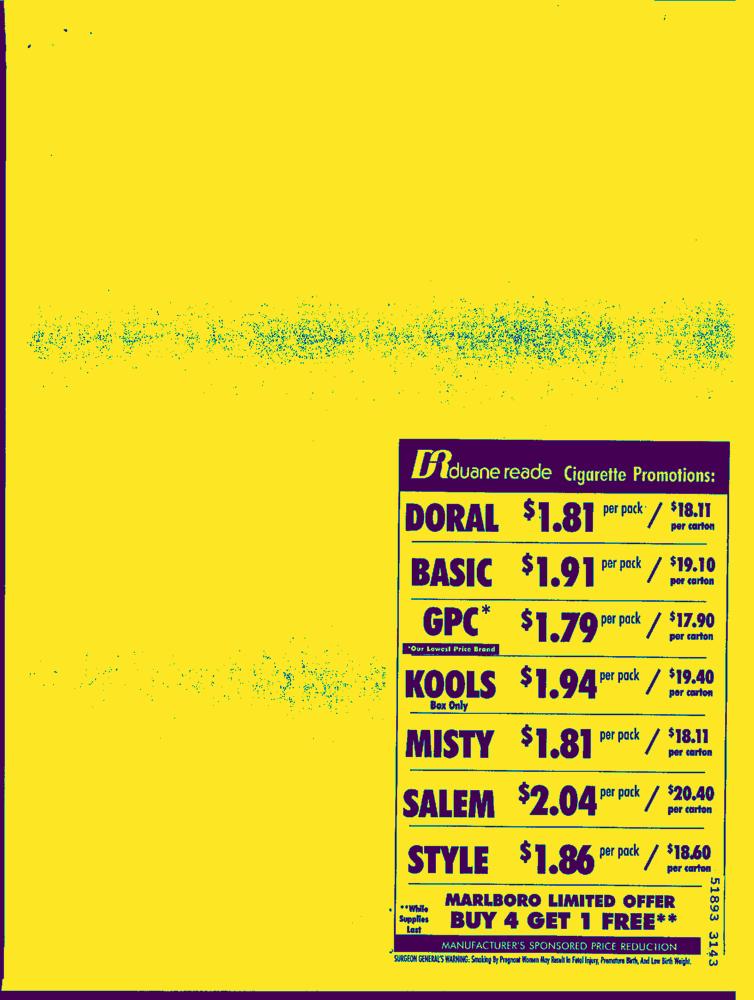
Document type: AD